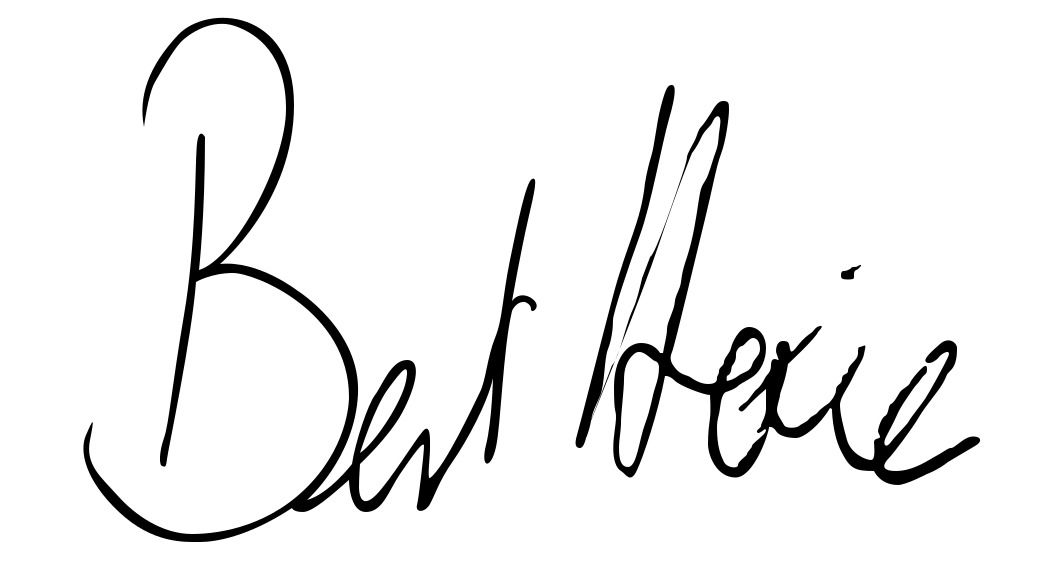
Signature of: bent høie